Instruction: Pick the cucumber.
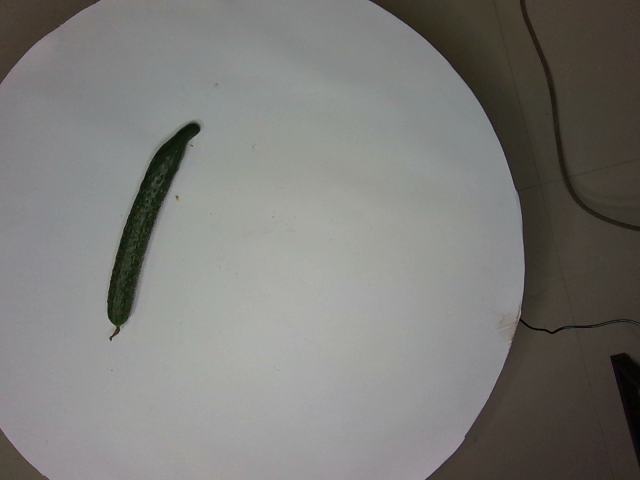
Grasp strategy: vertical